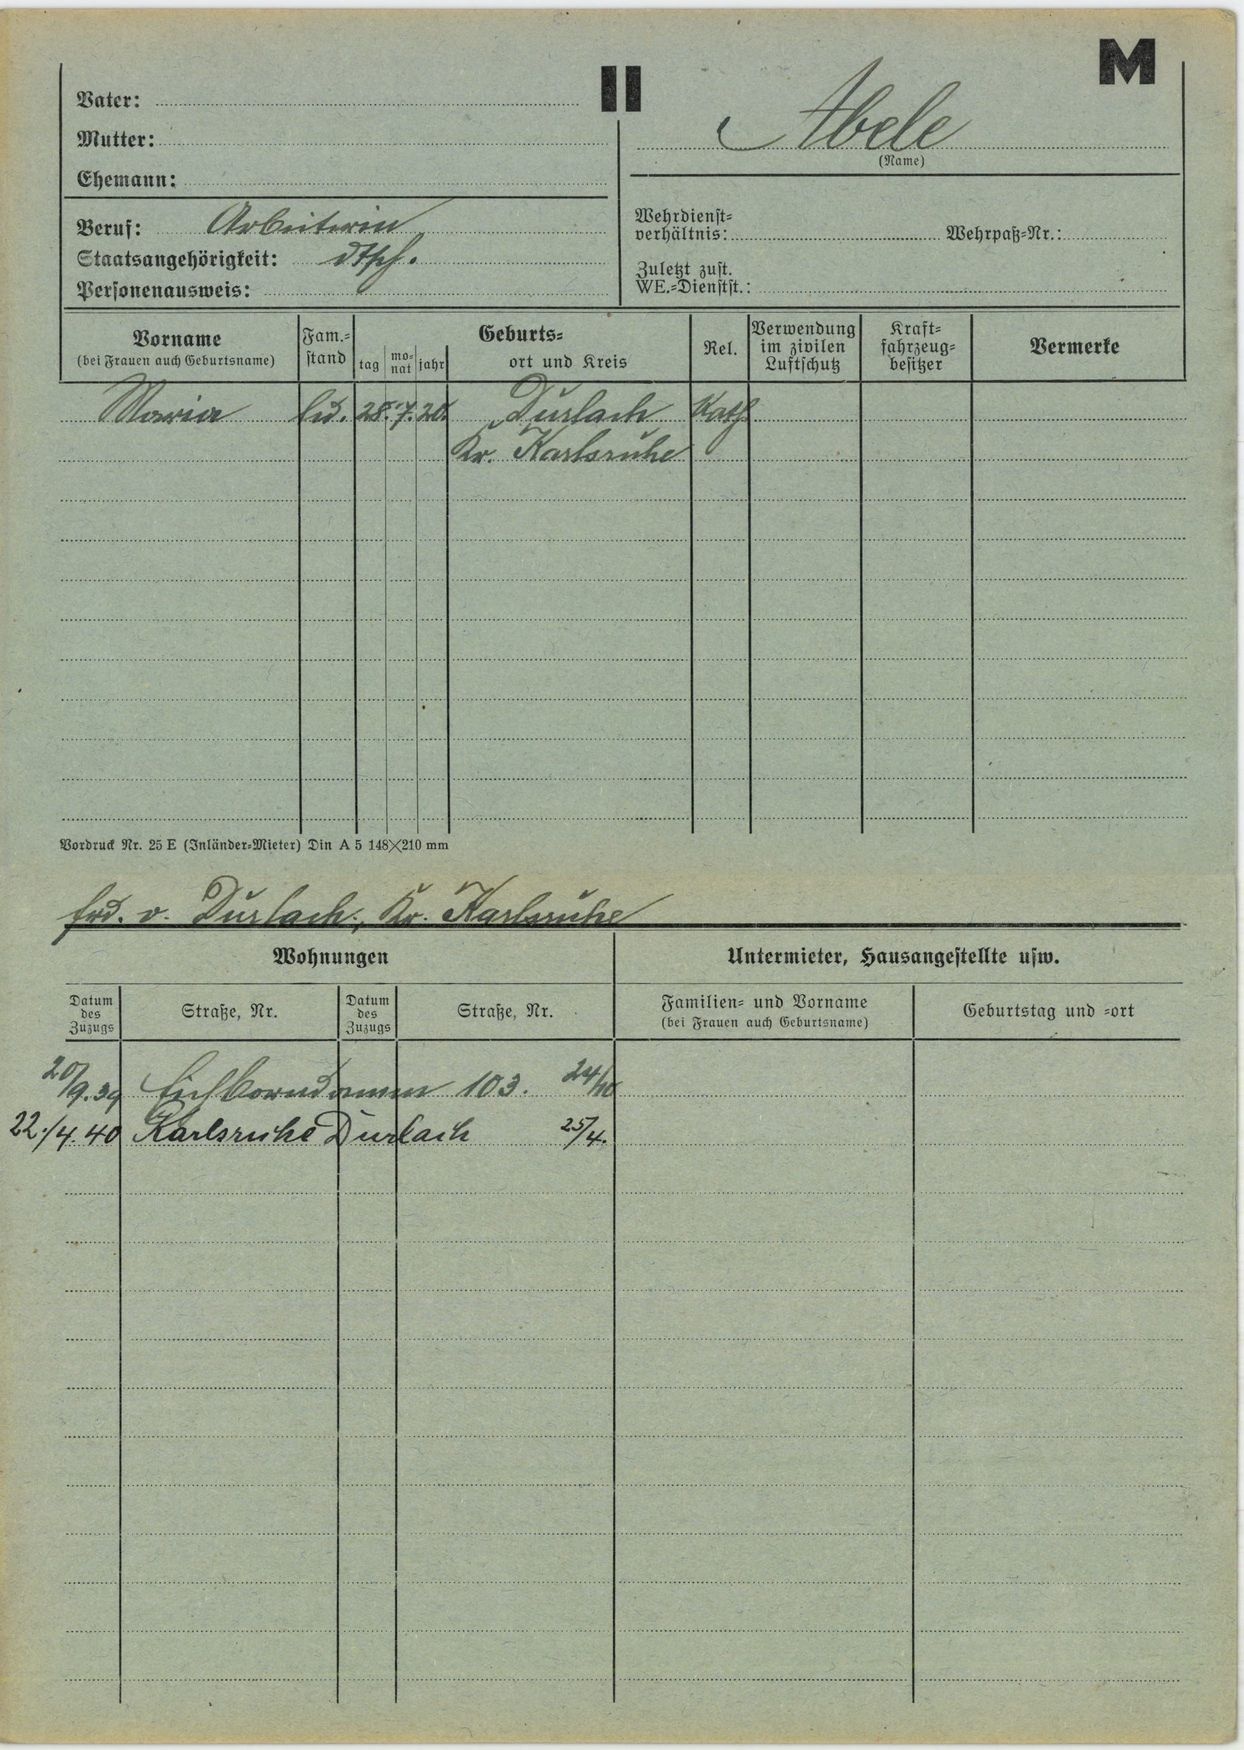
Abele